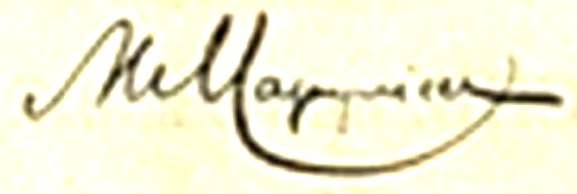
Signature of: m s margulies